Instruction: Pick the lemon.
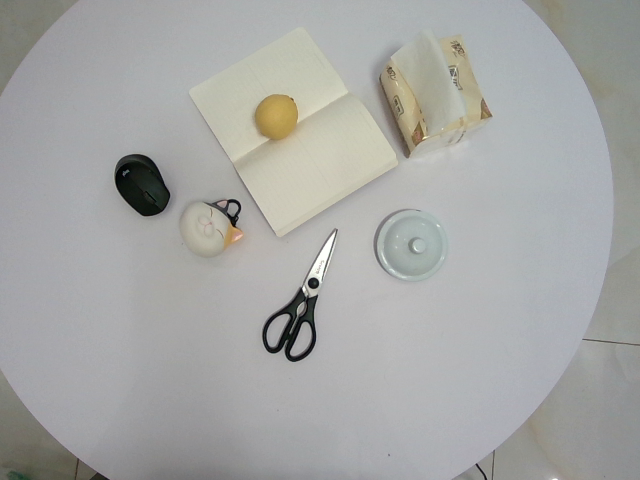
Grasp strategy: vertical